Question: What type of tax is indicated in the document, personal property or real estate?
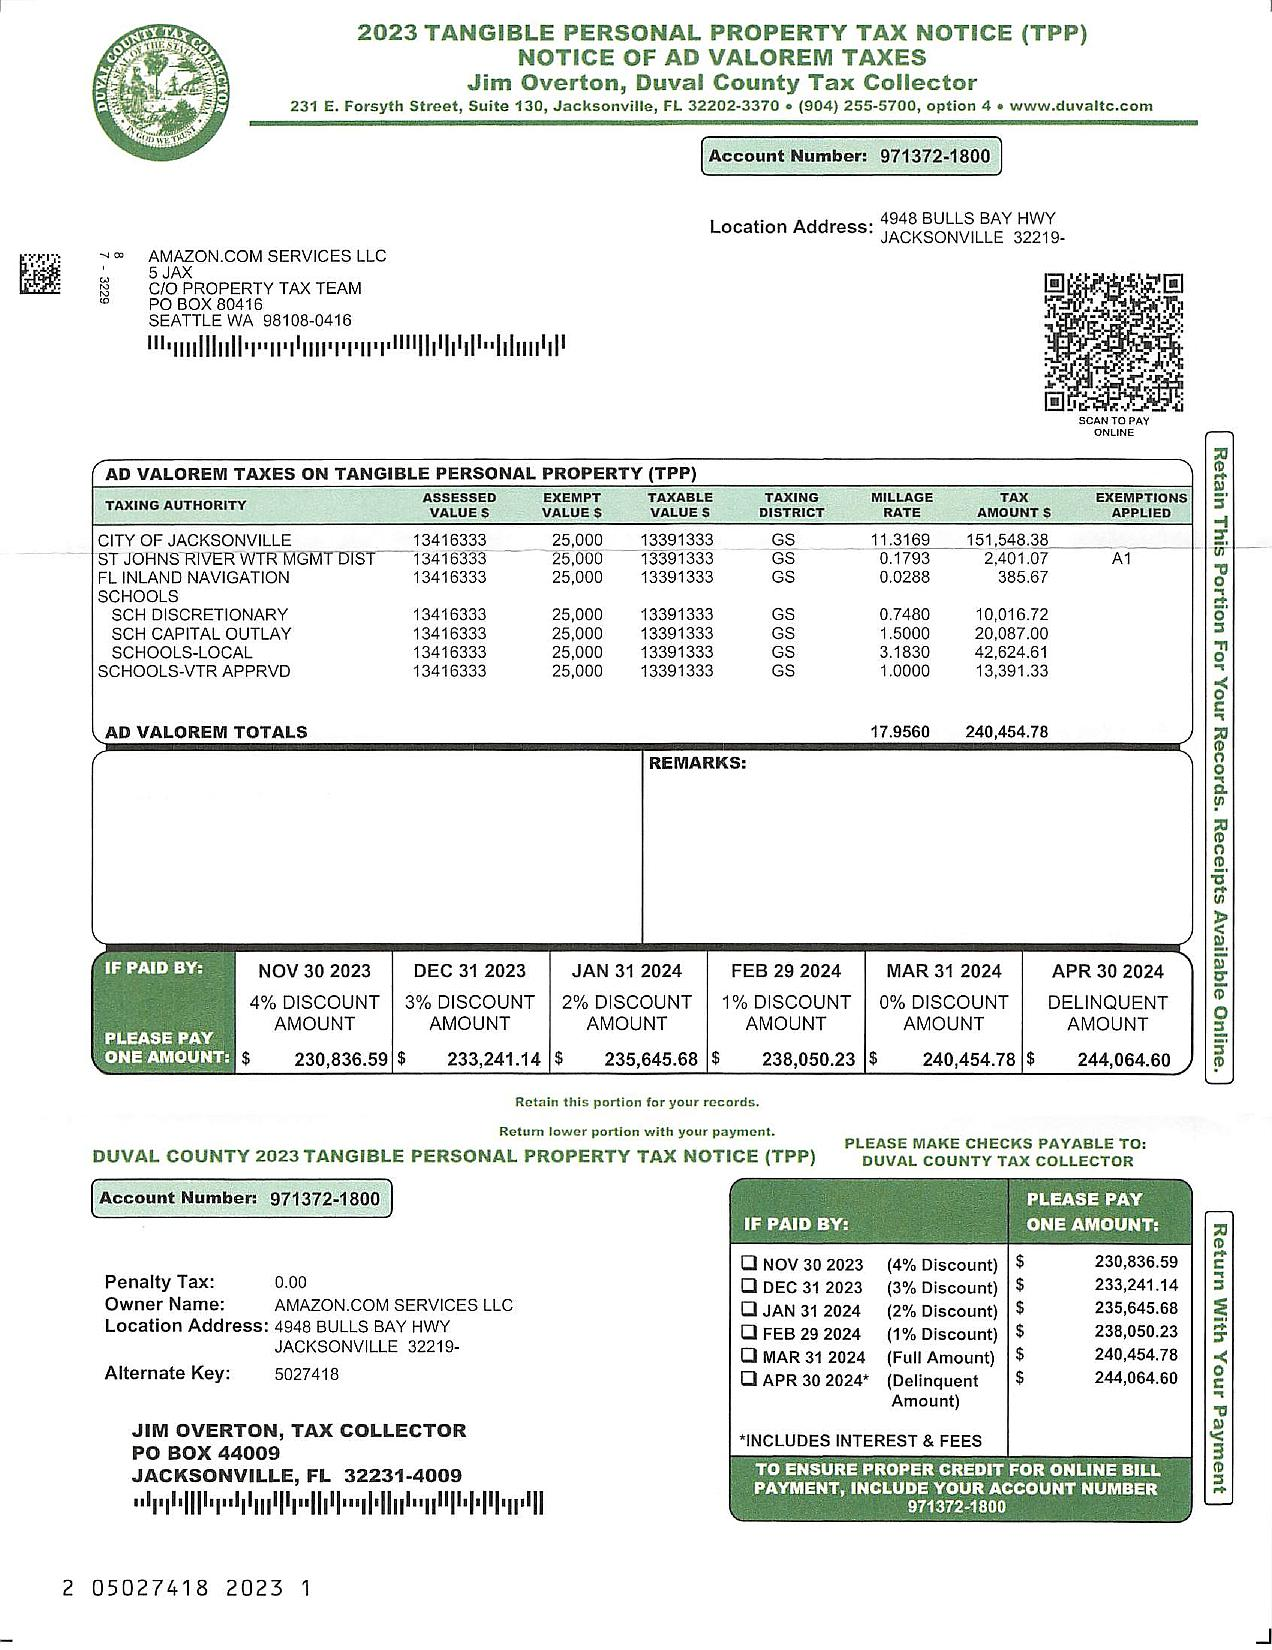
Answer: "Tangible Personal Property Tax"